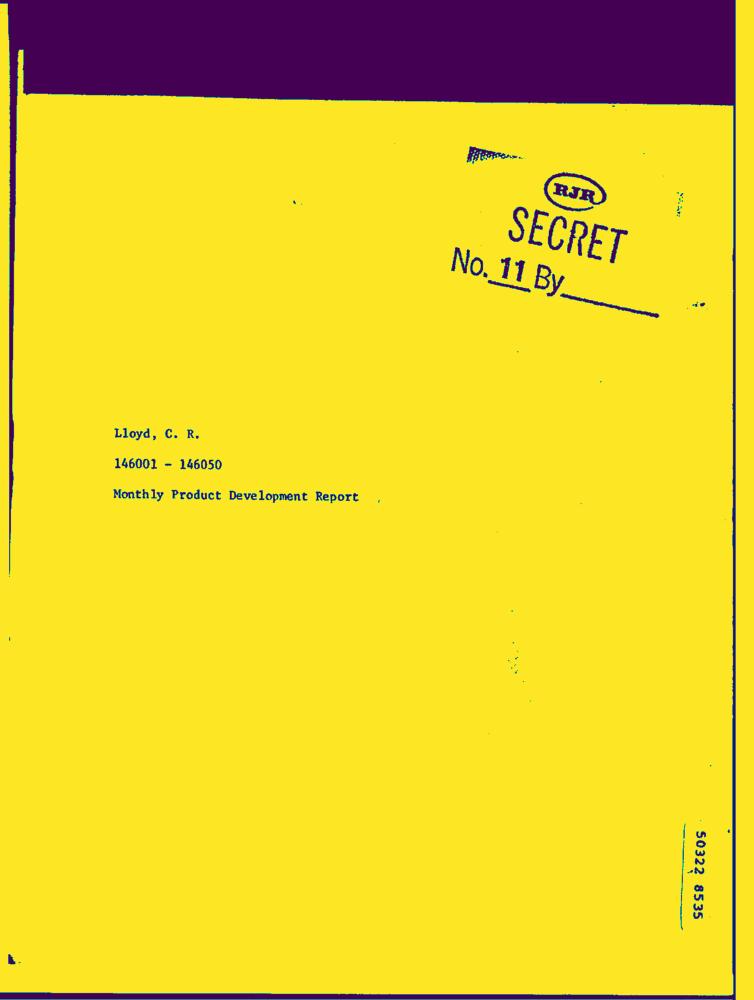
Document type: Hand-Written